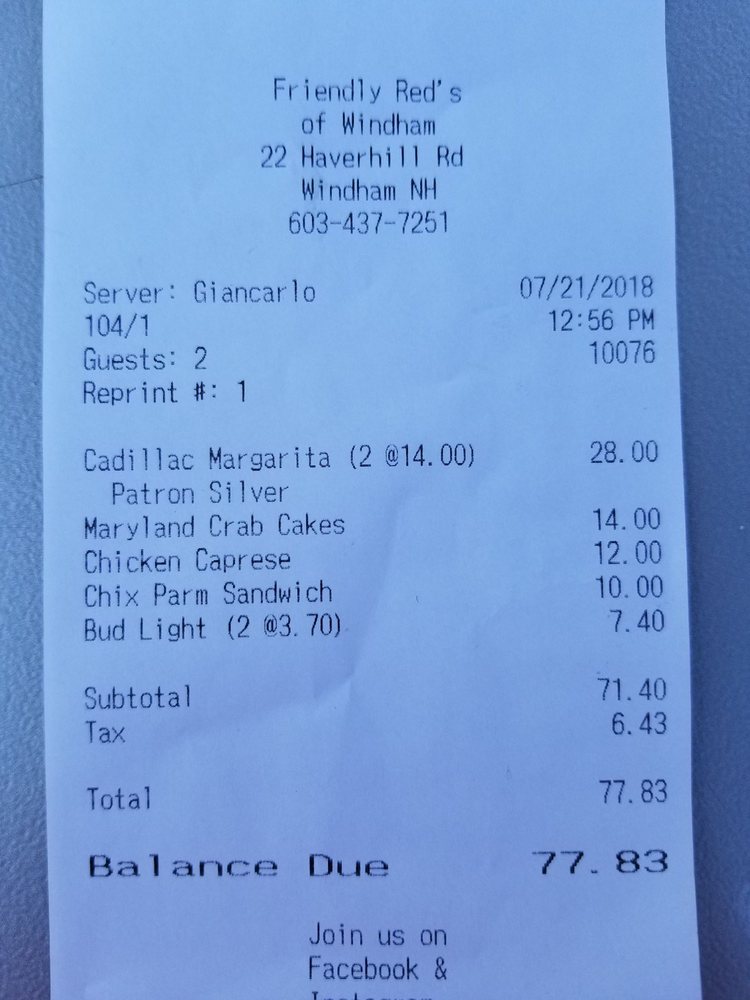
gt_parse: date: 07/21/2018
criticals: name: Balance Due
price: 77.83
store: Friendly Red's of Windham
tell: 603-437-7251